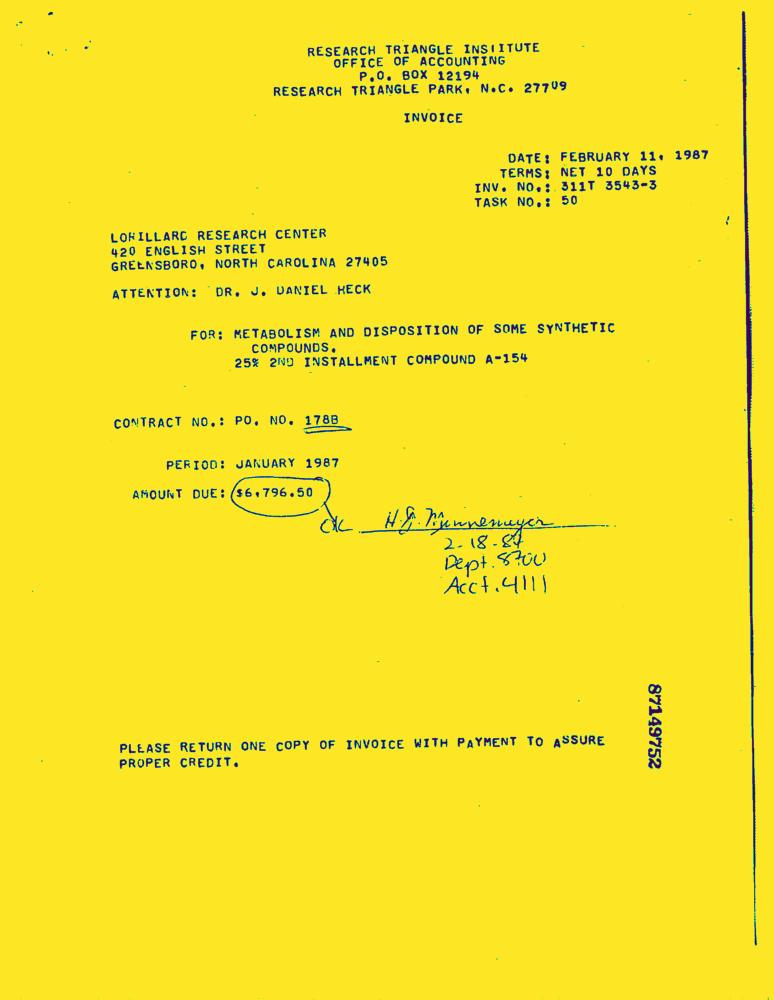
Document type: Invoice-Doc